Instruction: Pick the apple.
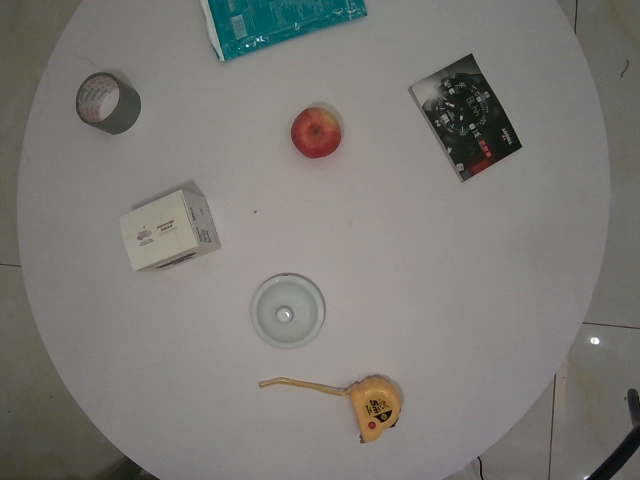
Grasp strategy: vertical